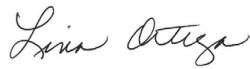
Signature of: evelina ortega